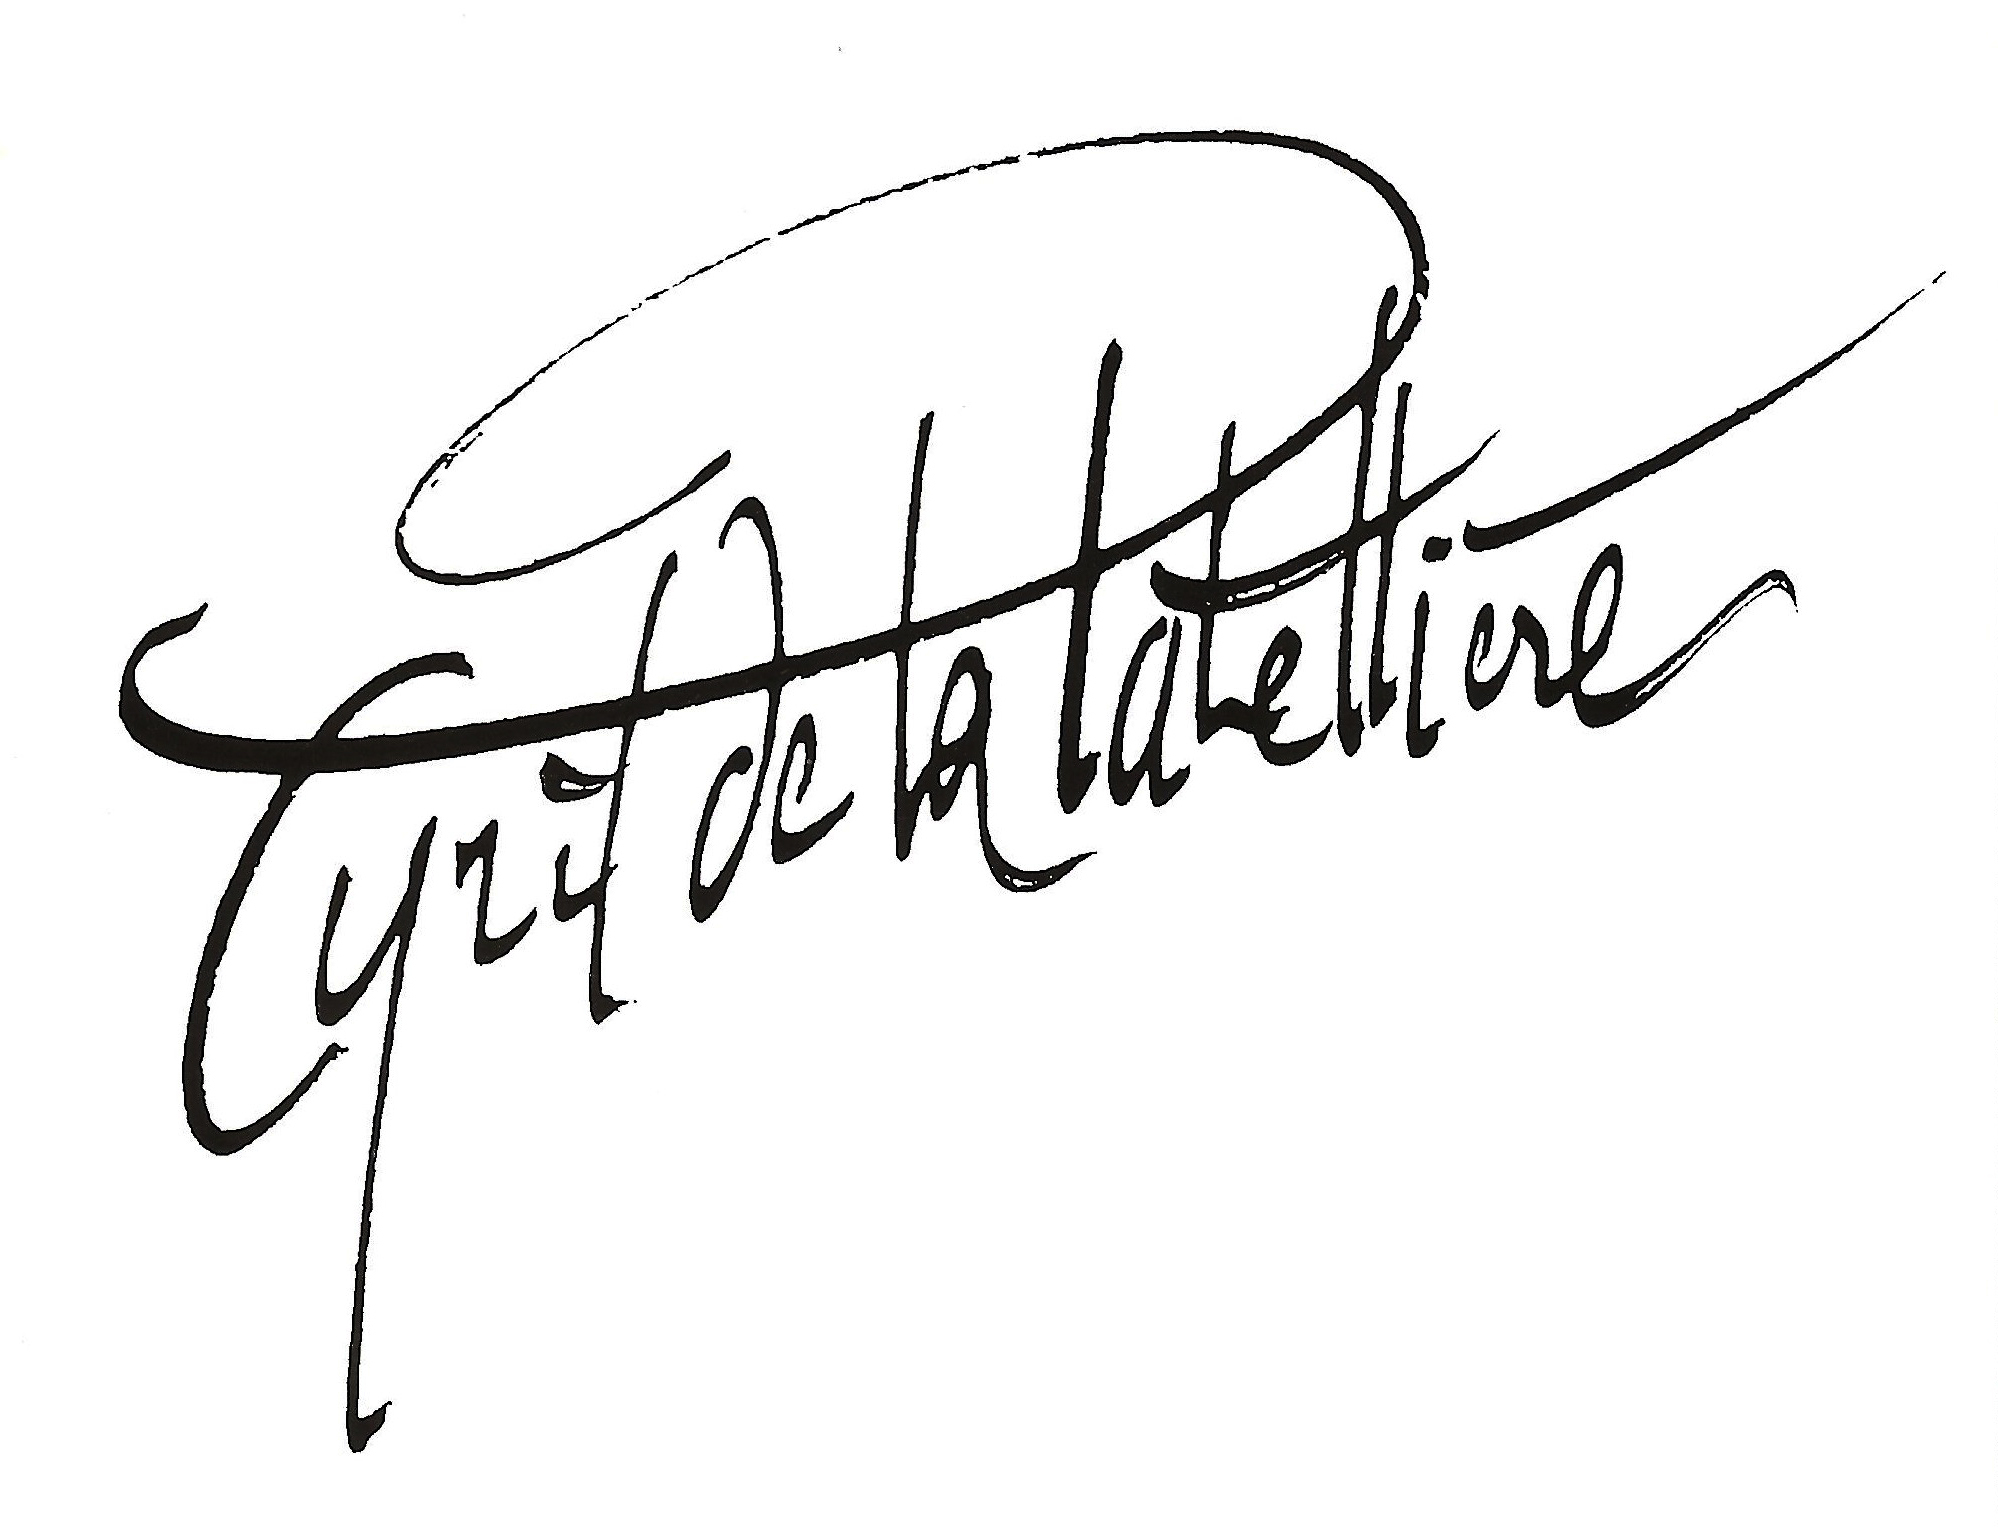
Signature of: cyril de la patellière